Question: How is the history relevant to the case?
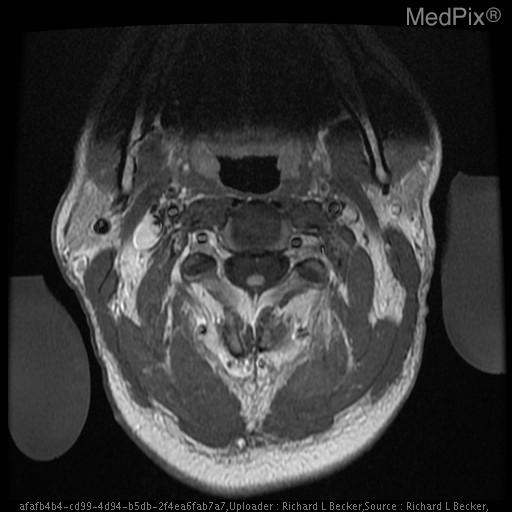
Answer: The patient's history of 43 y/o man evacuated from Africa with 1 month history of symptoms  – electric shock down the spine into the limbs with neck movement. is key in understanding the case.